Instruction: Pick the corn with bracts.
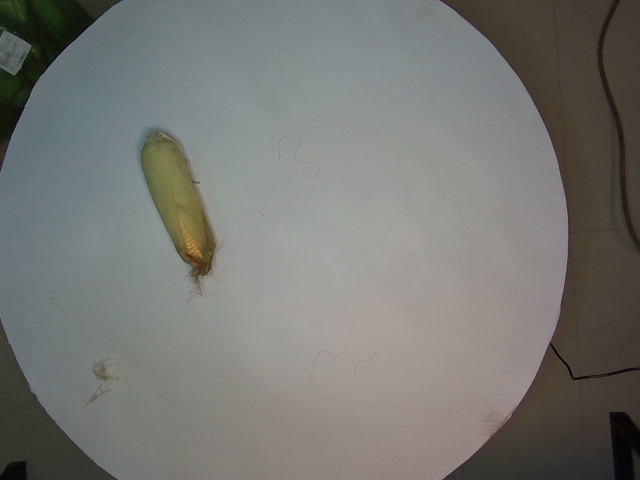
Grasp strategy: vertical